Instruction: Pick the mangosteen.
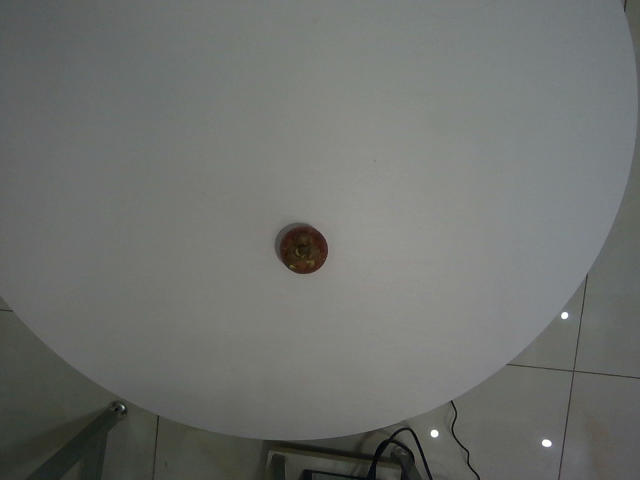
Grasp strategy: vertical